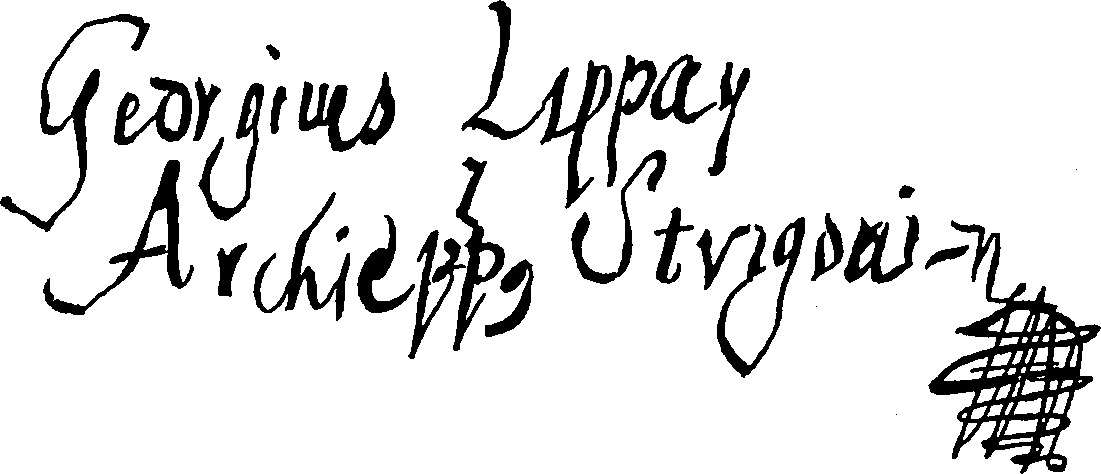
Signature of: györgy lippay